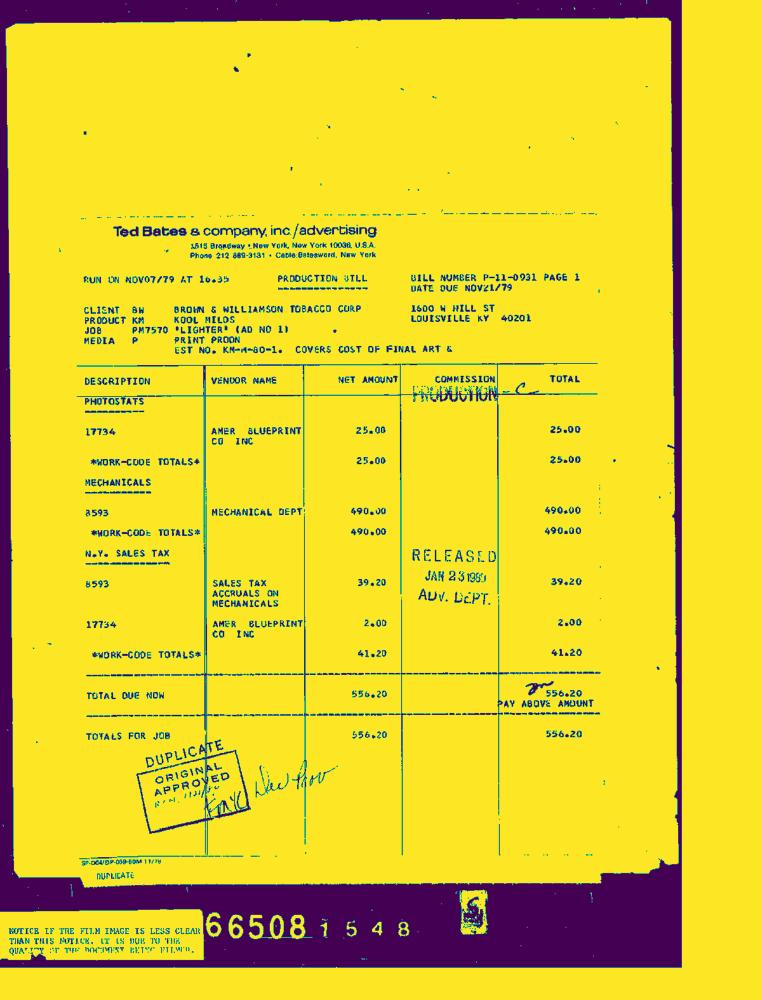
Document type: Invoice-Doc